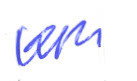
Signature of: karol piasecki